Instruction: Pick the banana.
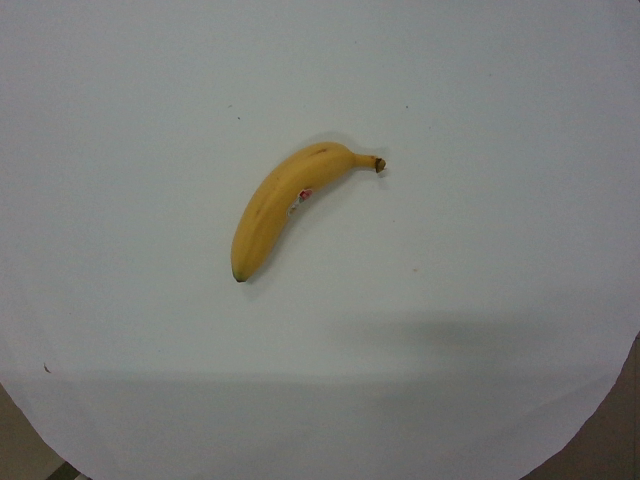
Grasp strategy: vertical